Question: What is the suspected problem?
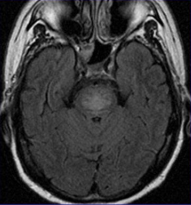
Answer: The findings suggest Central pontine MRI signal abnormalities with sparing of the peripheral pontine fibers. T1 signal hypointense, T2  and FLAIR signal hyperintense. Mild diffusion restriction with corresponding low ADC.. Replace this - DESCRIPTION OF THE IMAGE OR FINDINGS.. The patient might have a history of 50 y.o. man with EtOH abuse presenting with intoxication and hypernatremia. Complains of progressive upper and lower extremity weakness on Day 5 of admission.